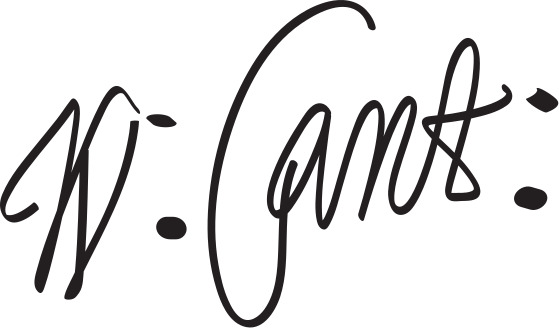
Signature of: william laud